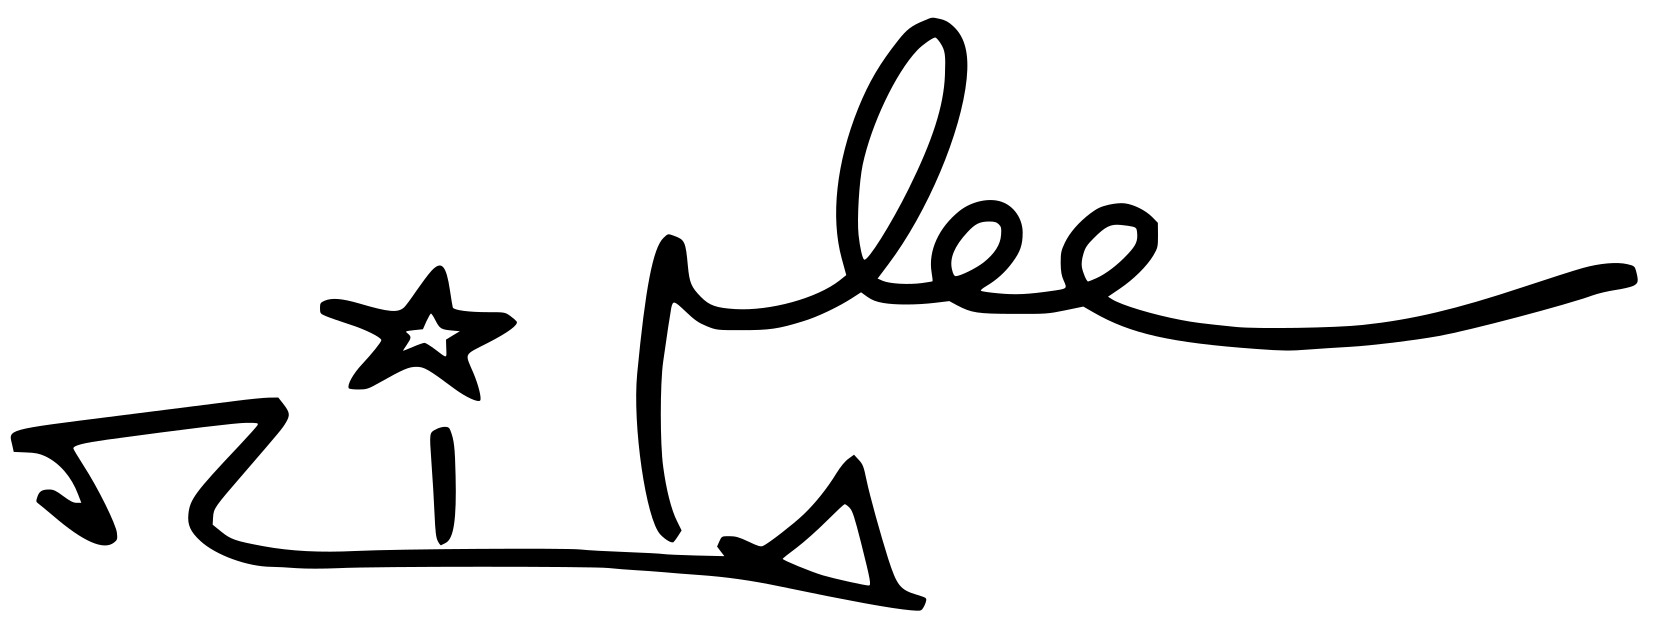
Signature of: rita lee